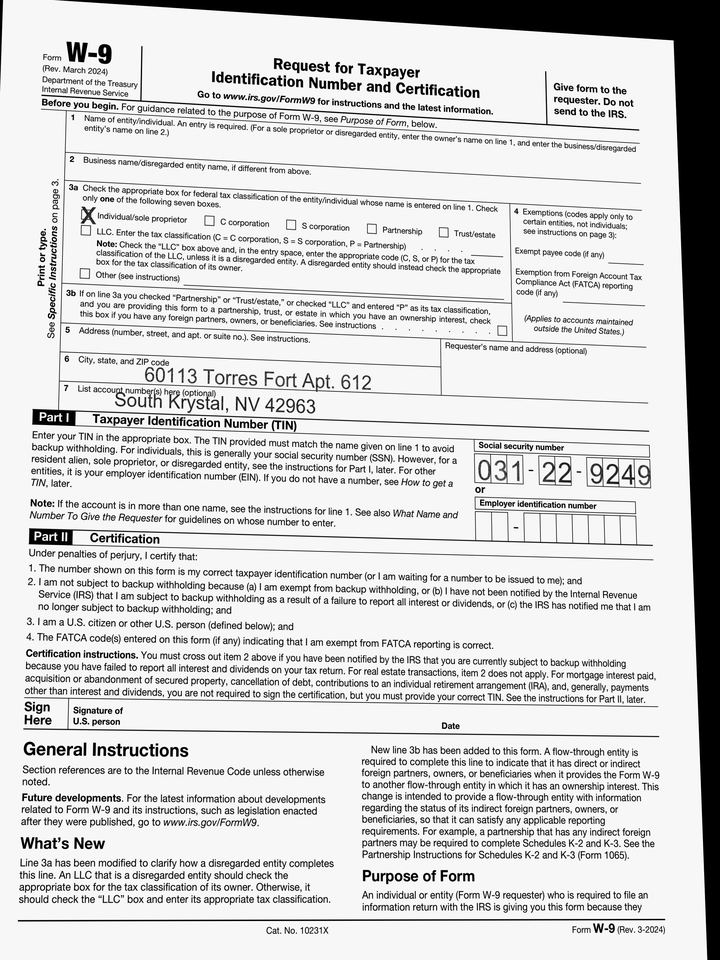
adr1: 60113 Torres Fort Apt. 612
adr2: South Krystal, NV 42963
cbx: yes
ssn: 031229249